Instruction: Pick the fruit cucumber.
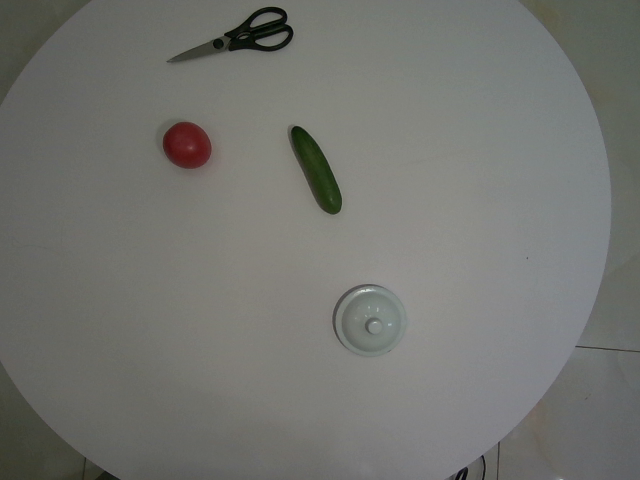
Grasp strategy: vertical